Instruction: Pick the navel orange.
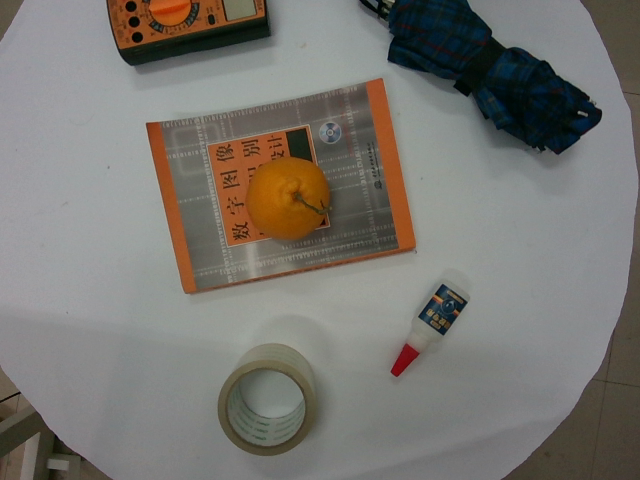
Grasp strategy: vertical